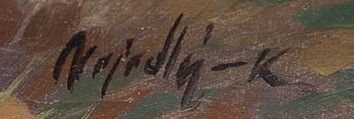
Signature of: karel nejedlý